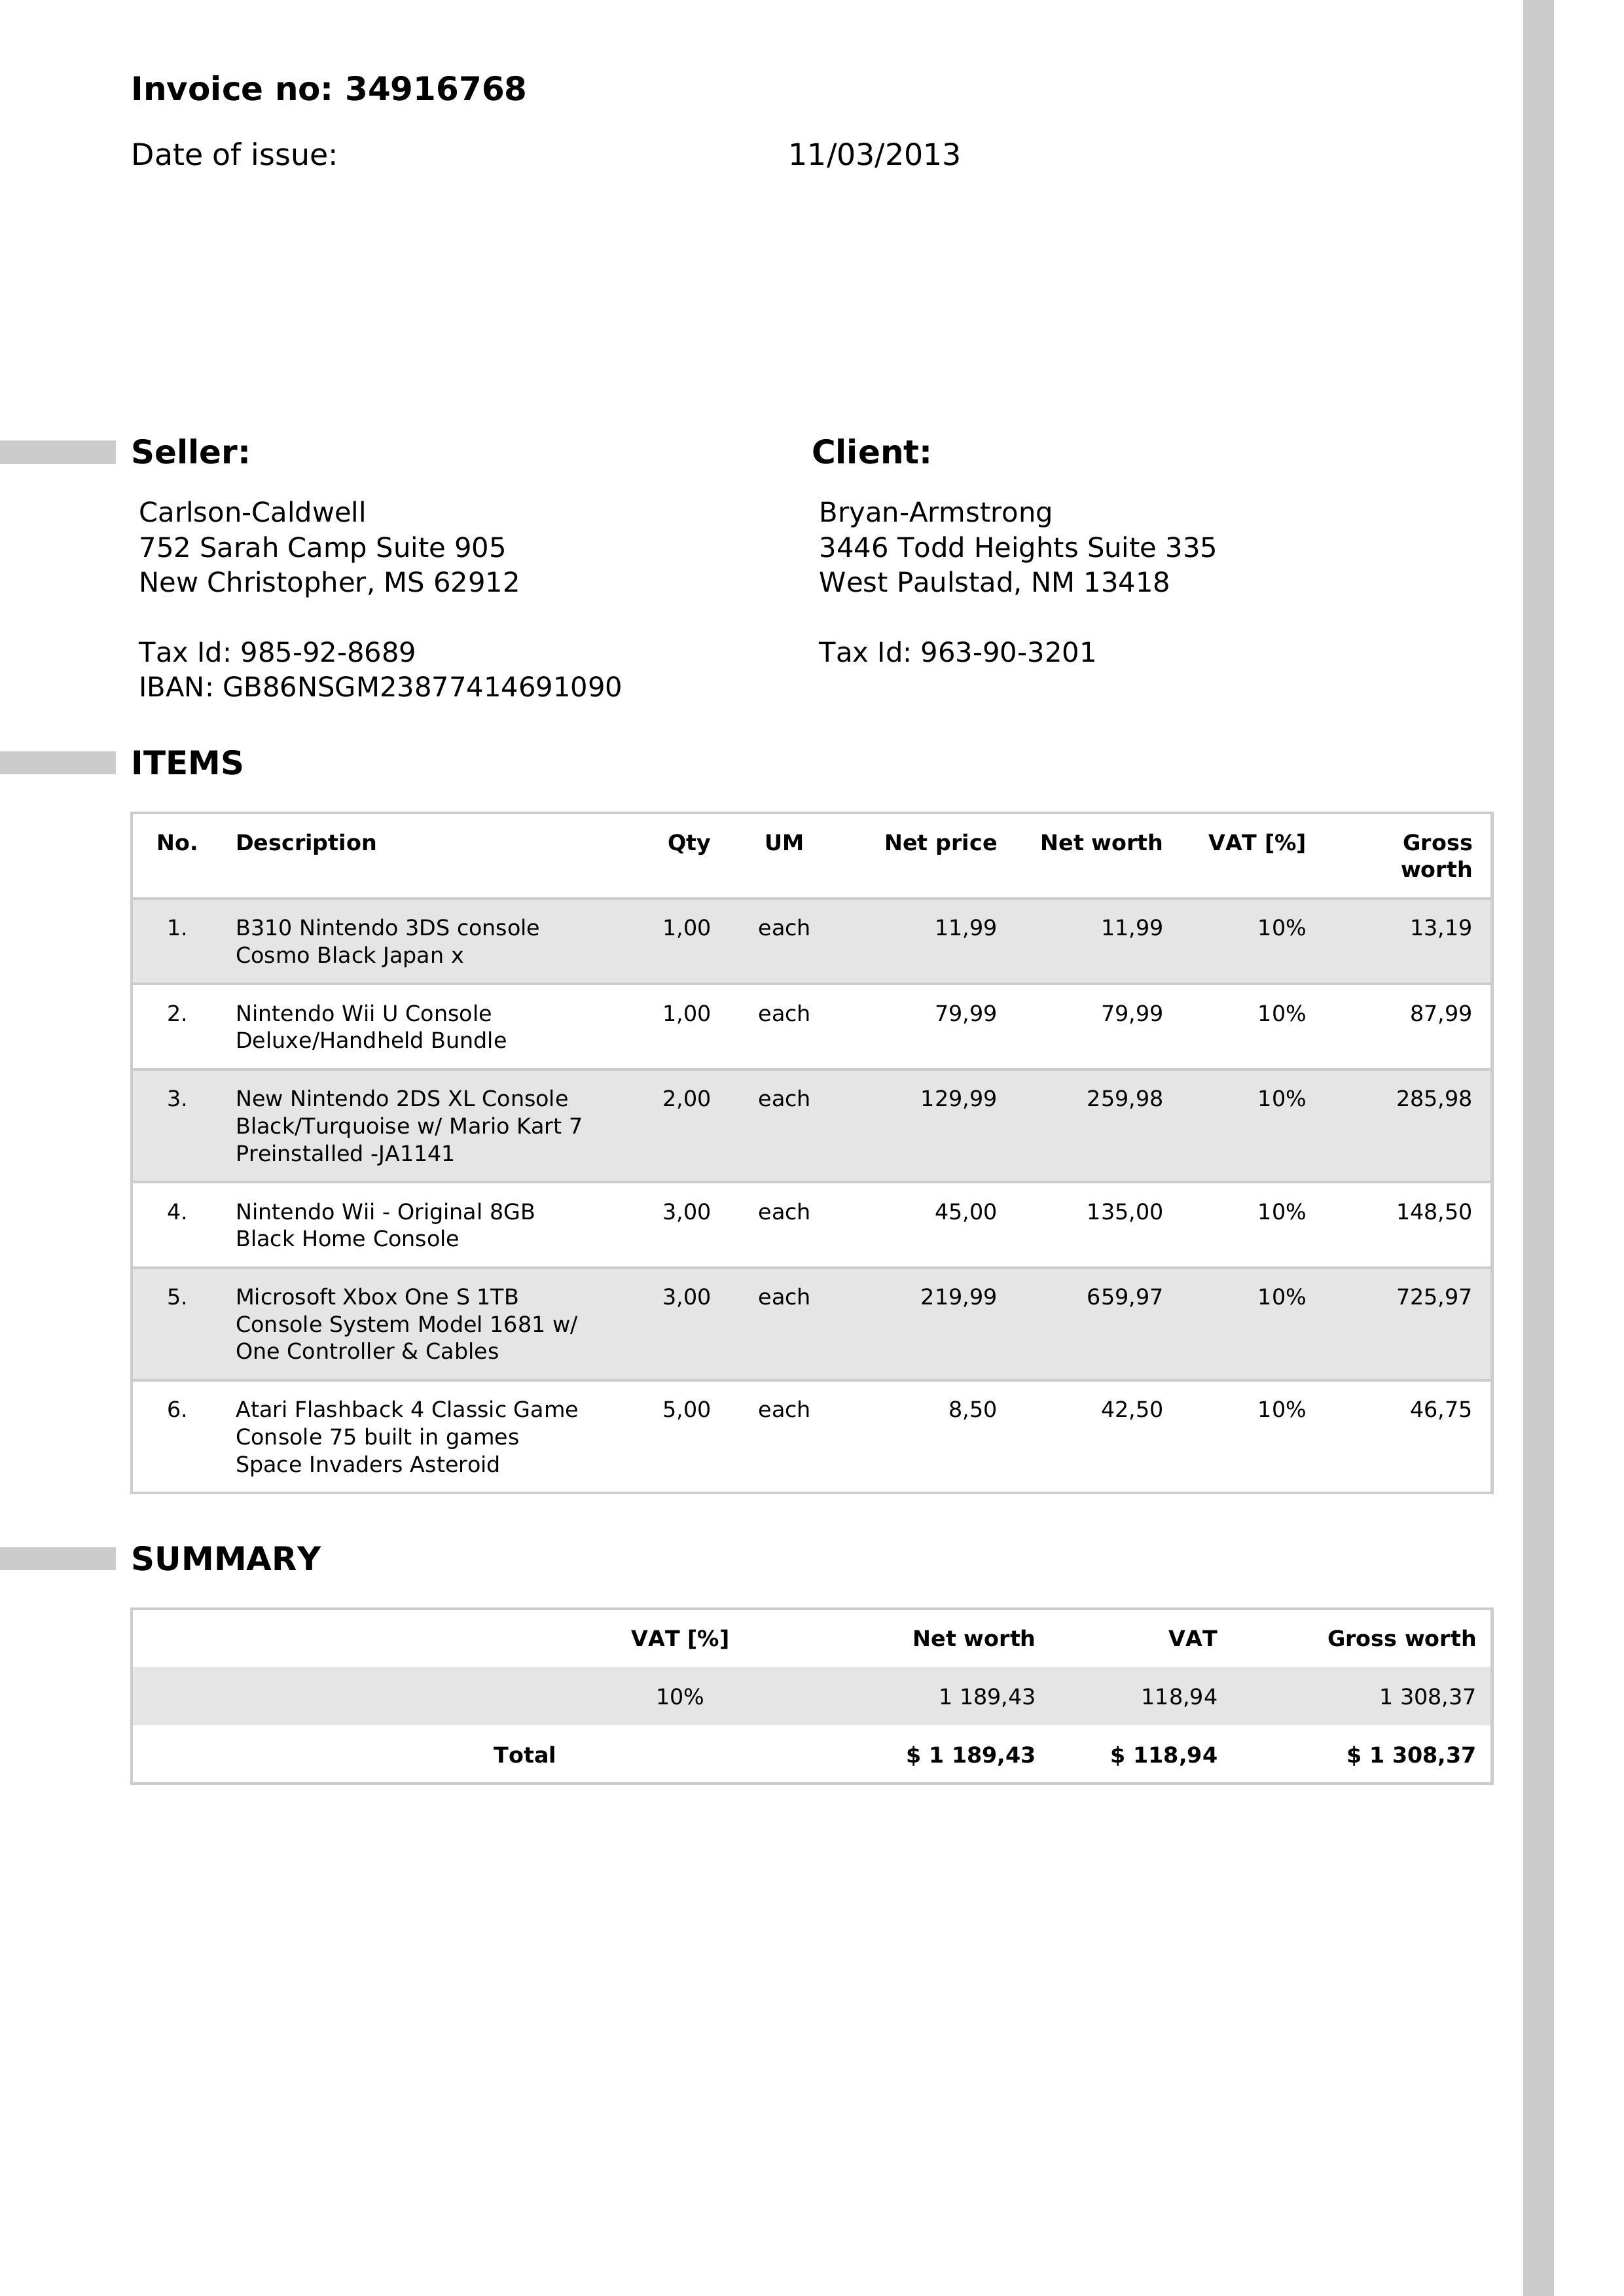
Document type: Invoice